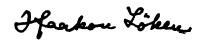
Signature of: håkon løken